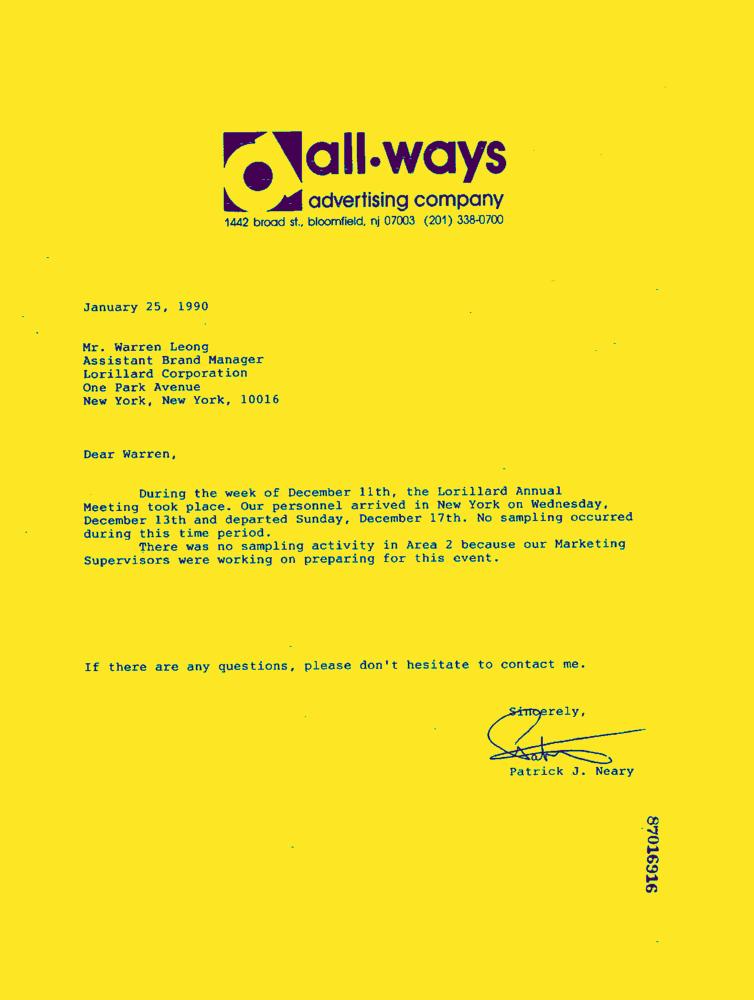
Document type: Letter-Doc